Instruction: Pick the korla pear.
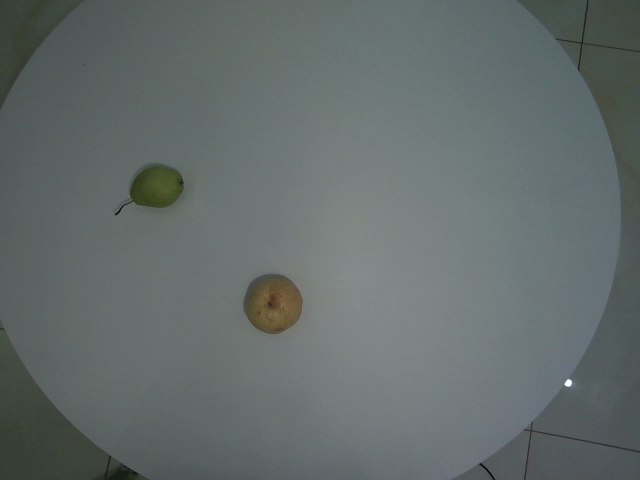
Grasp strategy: vertical